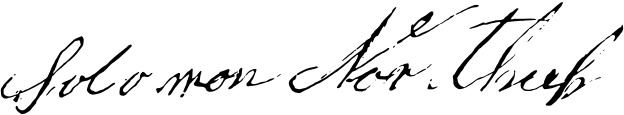
Signature of: solomon northup